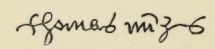
Signature of: thomas menzies of pitfoddels